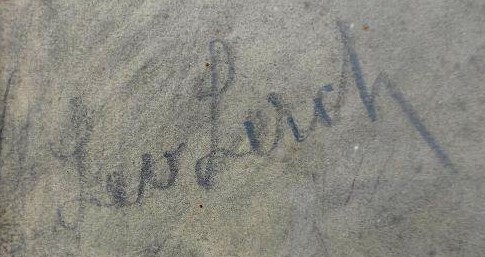
Signature of: leo lerch